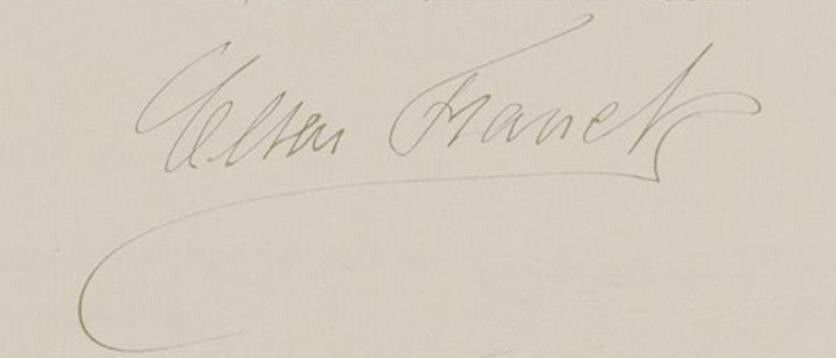
Signature of: césar franck